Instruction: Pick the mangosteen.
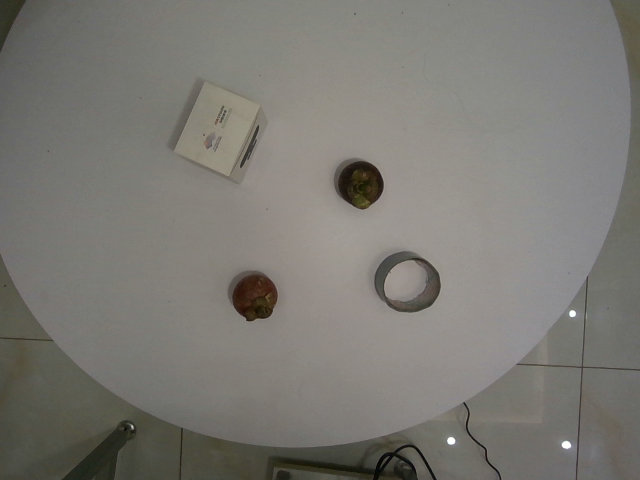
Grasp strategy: vertical